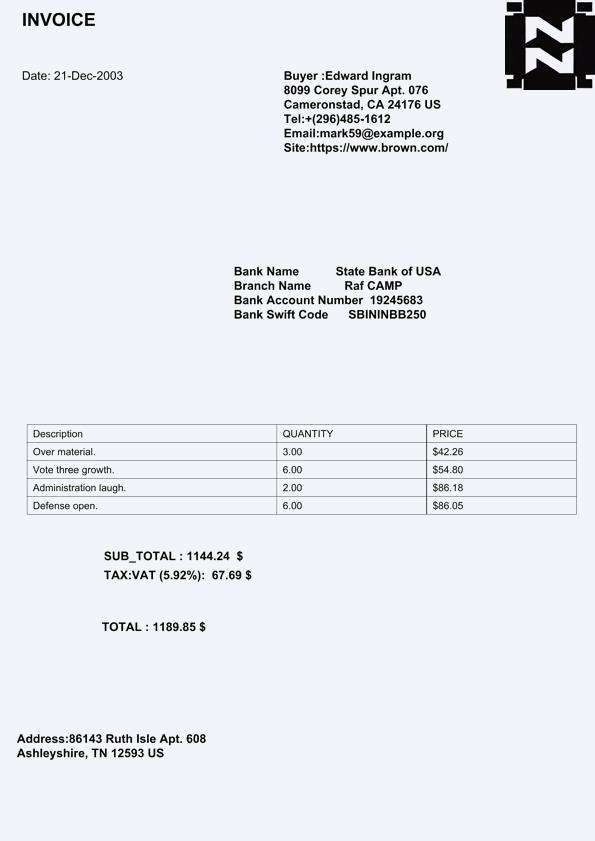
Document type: Invoice